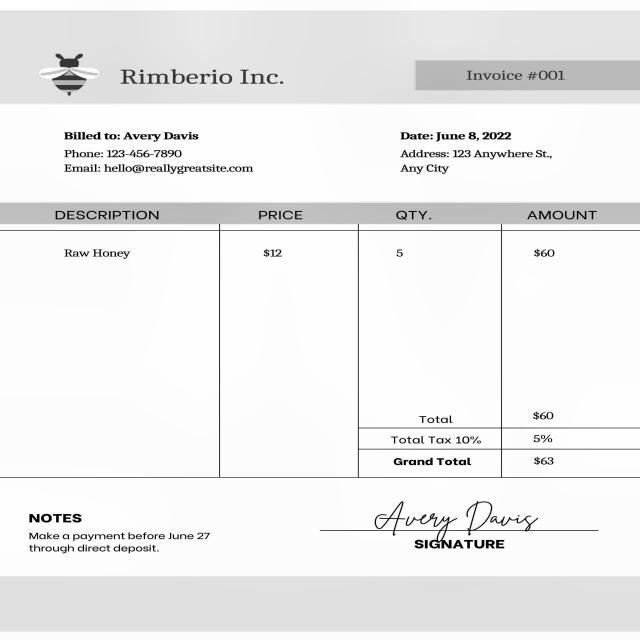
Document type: Invoice